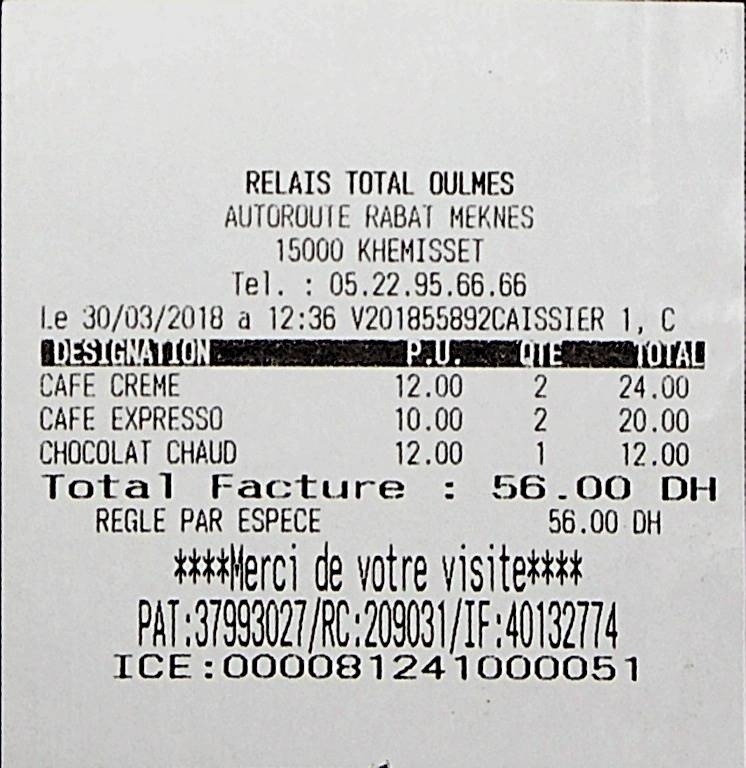
RELAIS TOTAL OULMES
AUTOROUTE RABAT MEKNES
15000 KHEMISSET
TEL. : 05.22.95.66.66
LE 30/03/2018 A 12:36 V201855892CAISSIER 1, C
DESIGNATION
P.U.
QTE
TOTAL
CAFE CREME
12.00
2
24.00
CAFE EXPRESSO
10.00
2
20.00
CHOCOLAT CHAUD
12.00
1
12.00
TOTAL FACTURE : 56.00 DH
REGLE PAR ESPECE
56.00 DH
****MERCI DE VOTRE VISITE****
PAT:37993027/RC:209031/IF:40132774
ICE:000081241000051